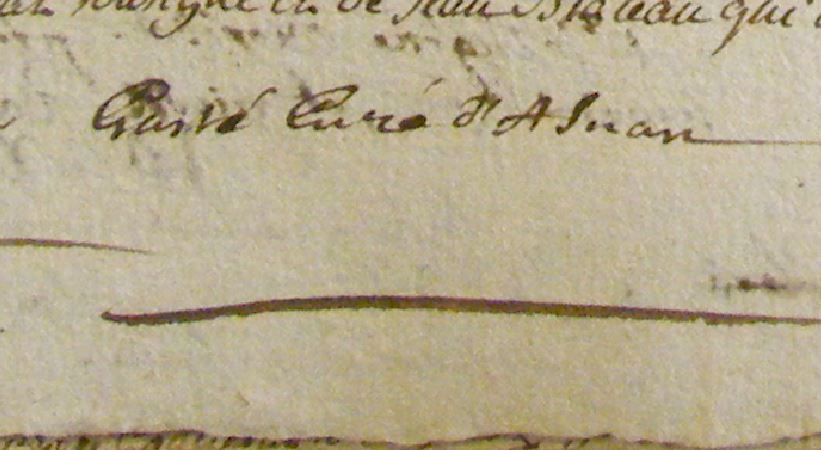
Signature of: nicolas gasté